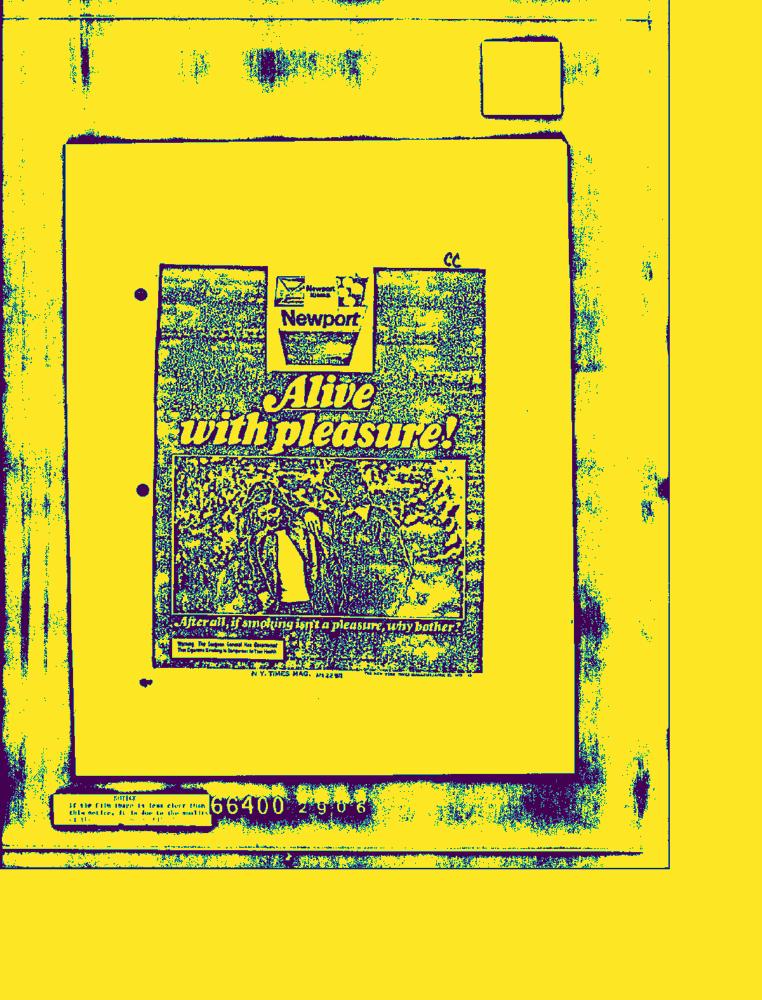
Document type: AD